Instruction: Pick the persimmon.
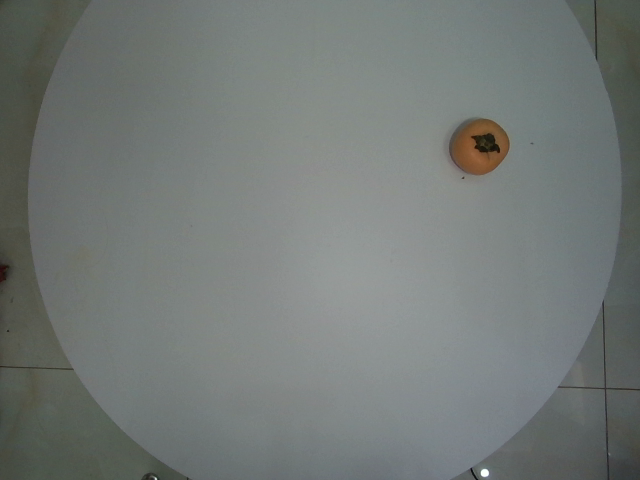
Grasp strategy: vertical